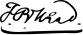
Signature of: francis bond head